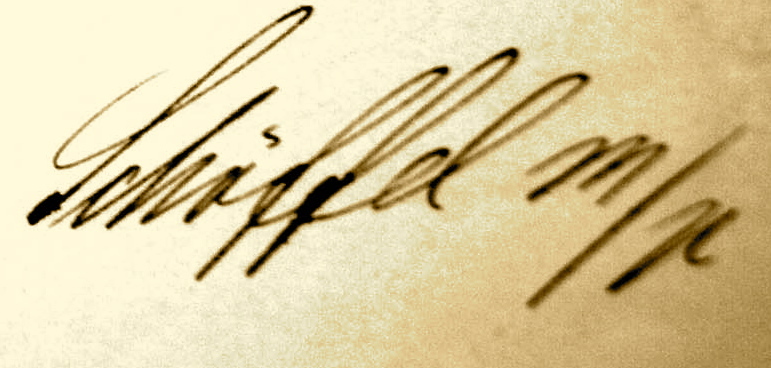
Signature of: josef schöffel